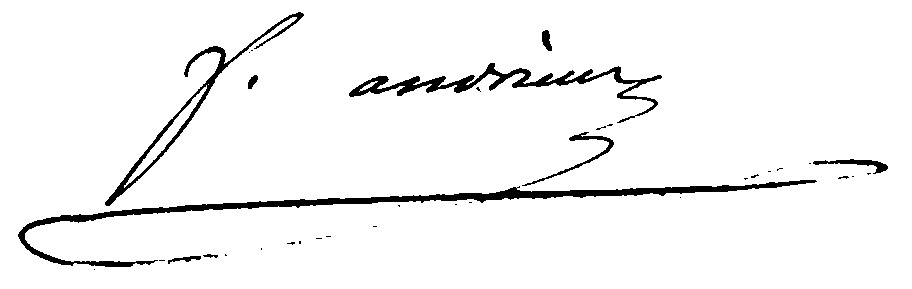
Signature of: florent simon andrieux